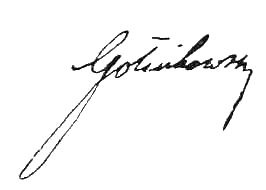
Signature of: agenor romuald gołuchowski